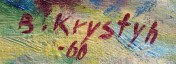
Signature of: bohumír krystyn